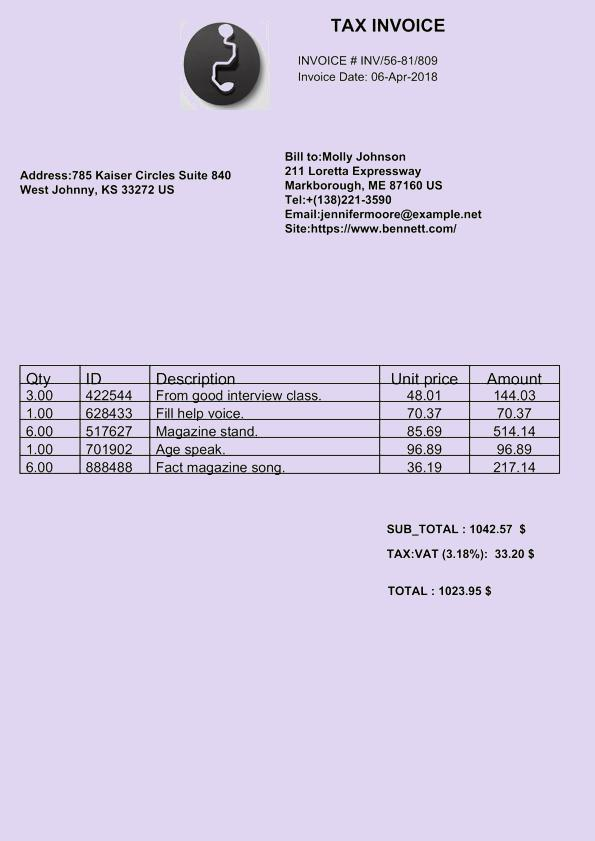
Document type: Invoice